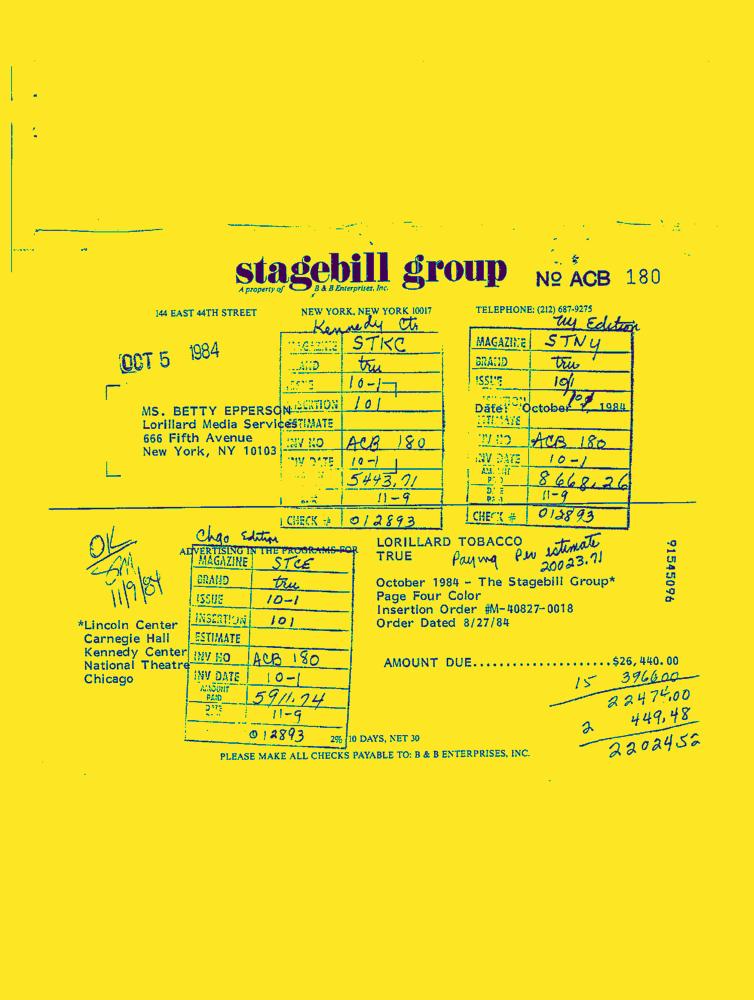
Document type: Invoice-Doc